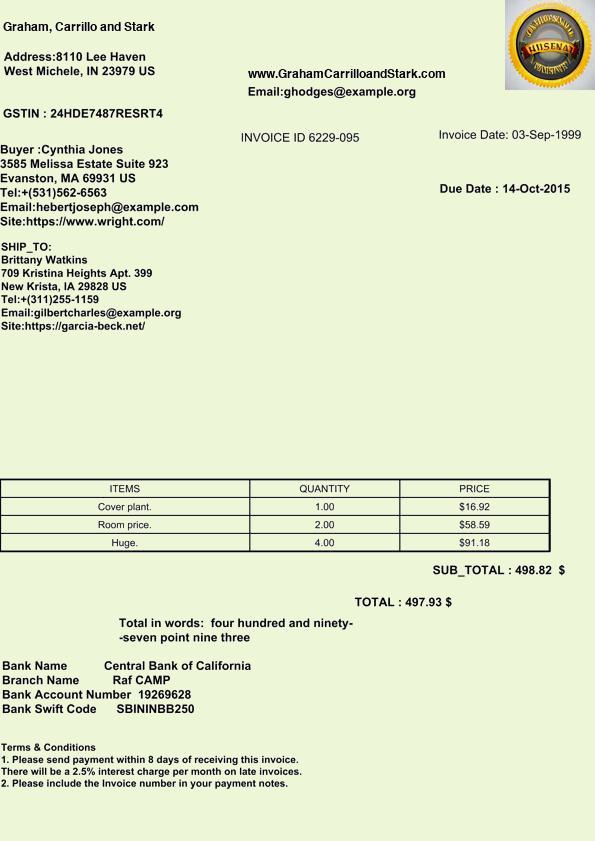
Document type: Invoice